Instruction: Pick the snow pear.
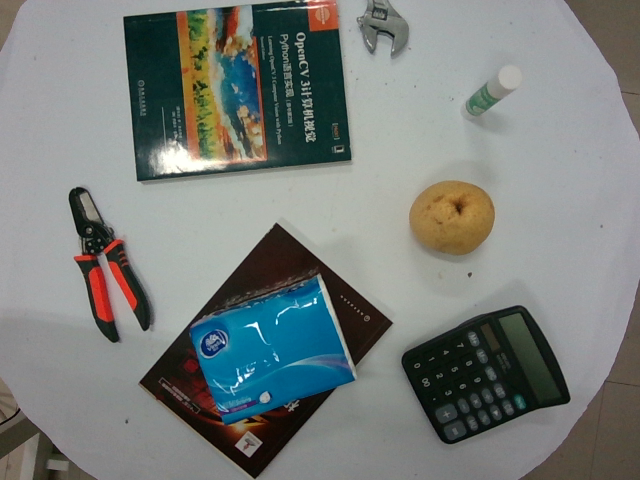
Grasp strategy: vertical